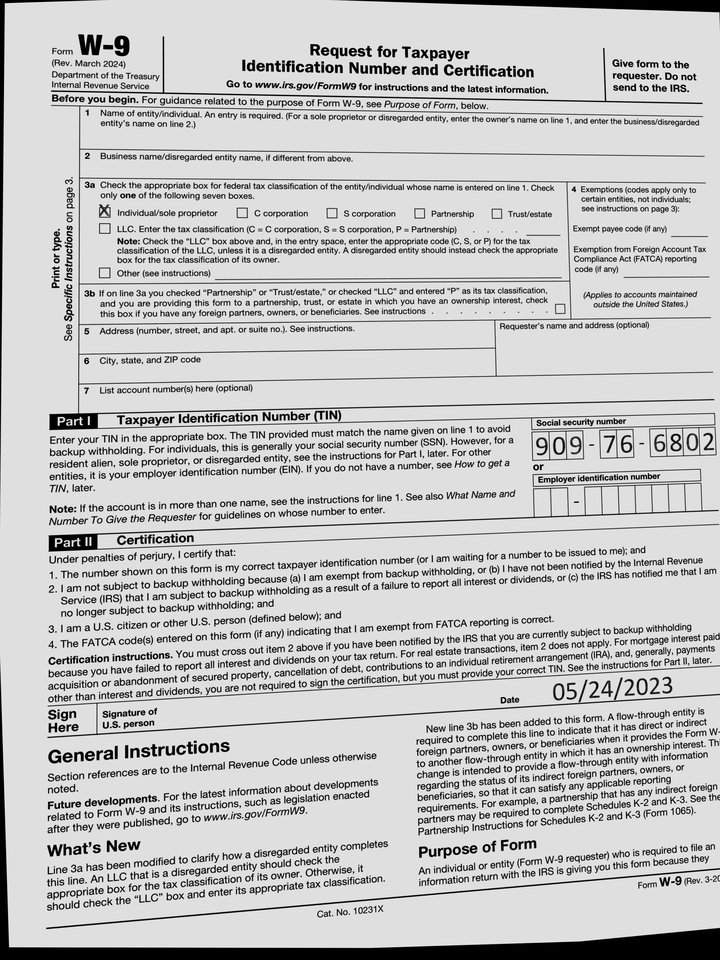
cbx: yes
ssn: 909766802
sdt: 05/24/2023